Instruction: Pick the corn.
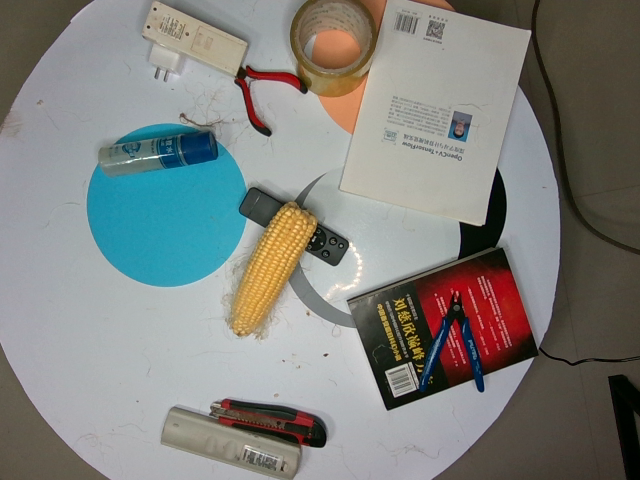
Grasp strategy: vertical